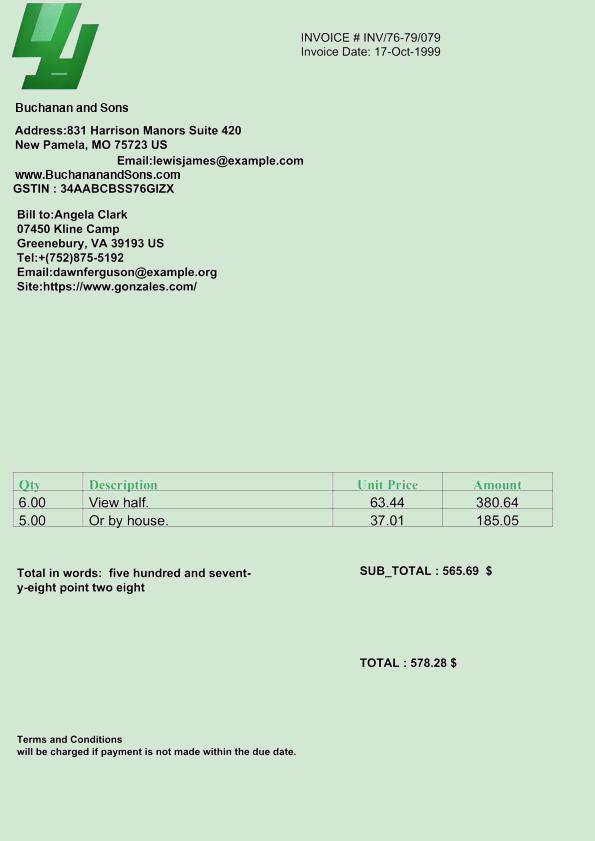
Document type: Invoice